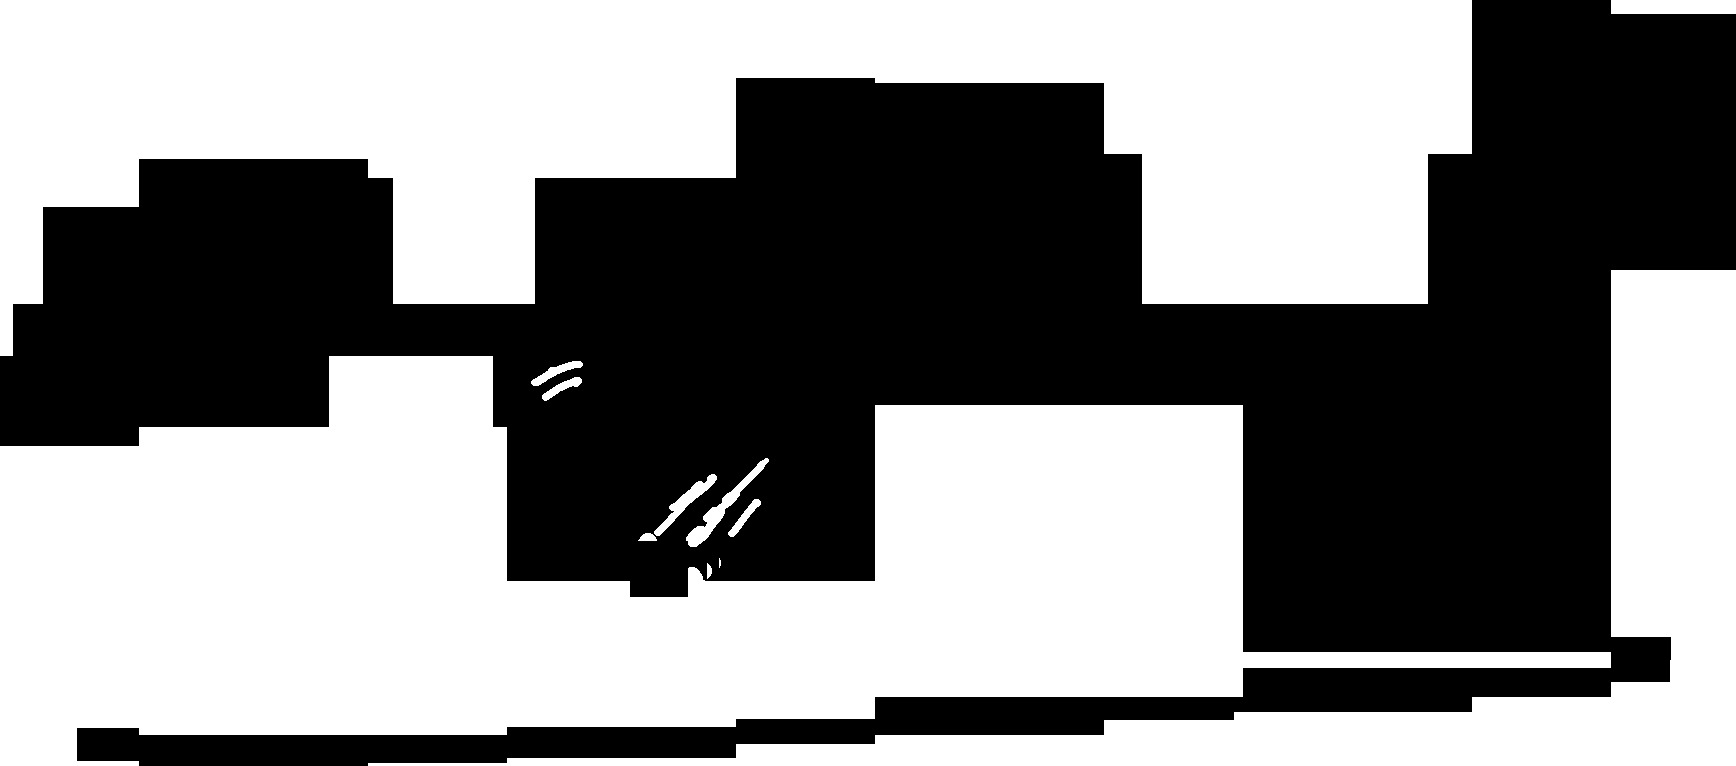
Signature of: vladimir arsenyev